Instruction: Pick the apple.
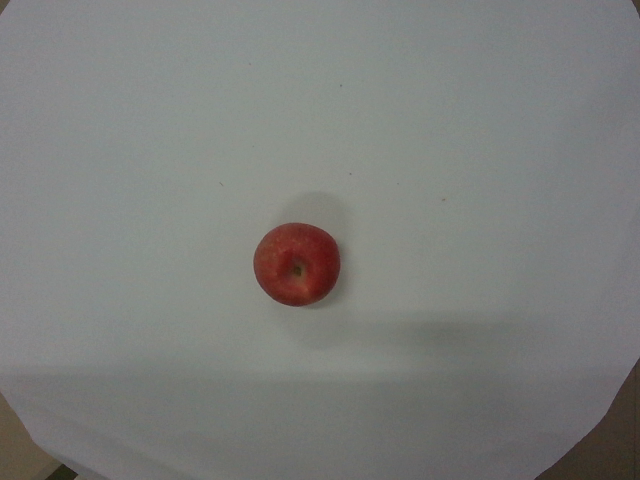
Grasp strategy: vertical